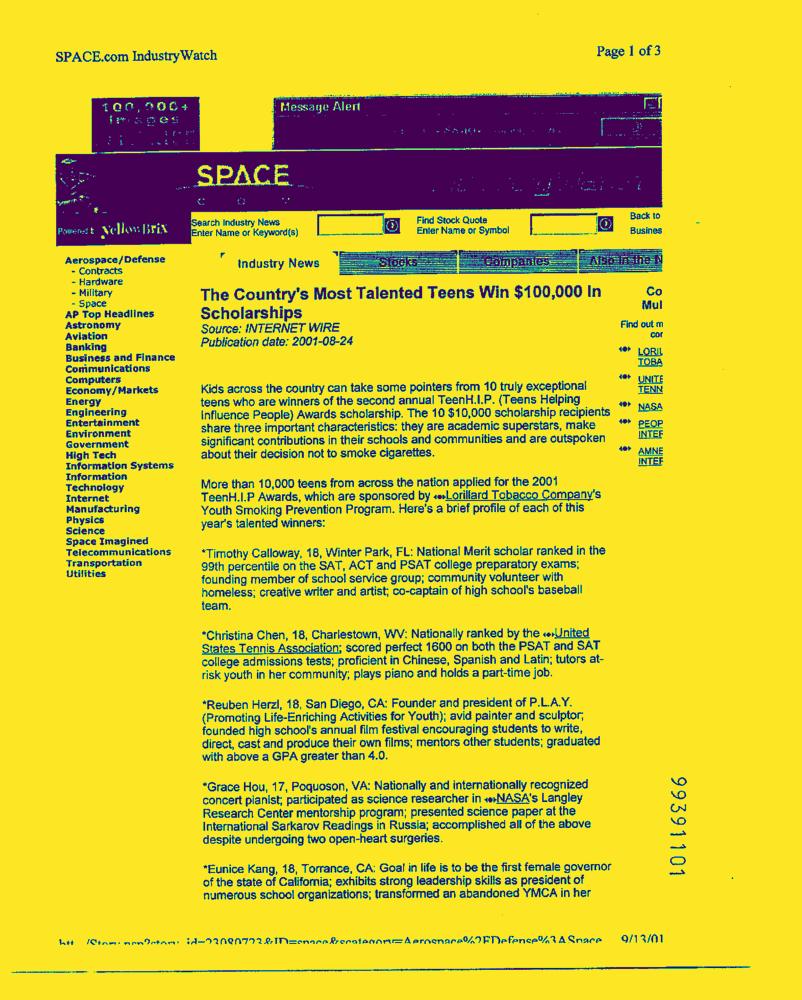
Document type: News-Article